Question: Talk about the condition:
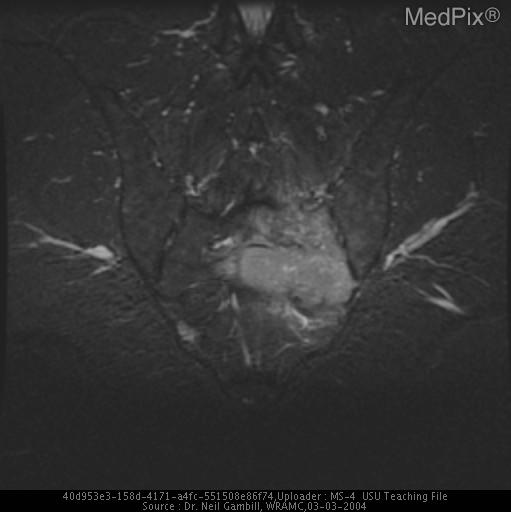
Answer: The disease is discussed as: Chondrosarcoma encompasses 20-25% of all bone sarcomas and is the second most frequent malignant bone tumor of the spine after chordoma (3-12% arise in the spine).  The average age of onset is in the adult between the ages of 40- 60 with a greater predisposition for men.  The distribution is more common in the flat bones, especially the shoulder and pelvis.  The presentation is most commonly of the exostotic type, as a large calcified mass in a vertebral body developing into the paraspinal tissue.  The center of the tumor is often calcified with stippling and mottling with underlying bone distruction with a thick cap of sarcomatous cartilage surrounding the calcified mass. The causes include de novo appearance, malignant transformation of an enchondroma, or development from the cartilaginous cap of an osteochondroma.  The clinical hx is often one of an indolent pain, swelling, with a progressive increase in size to the point of compression of neighboring organs, nerve root, or spinal cord compression.  The cartilage emits a high T2 signal on MRI.  Treatment is radical surgical resection due to the fact that the tumor is very refractory to chemotherapy.   Incidently, most tumors are discovered late in presentation forcing a piecemeal resection and increased recurrence post-op.  The dedifferentiated chondrosarcoma a low-grade tumor often transforms into osteosarcoma or malignant fibrous histiocytoma and becomes responsive to chemotherapy.  Prognosis is that a low-grade lesion has a 90% 10-year survival, while high-grade have 20-40% 10-year survival. Follow-up with plain films to screen for recurrence.